Question: What might the diagnosis be?
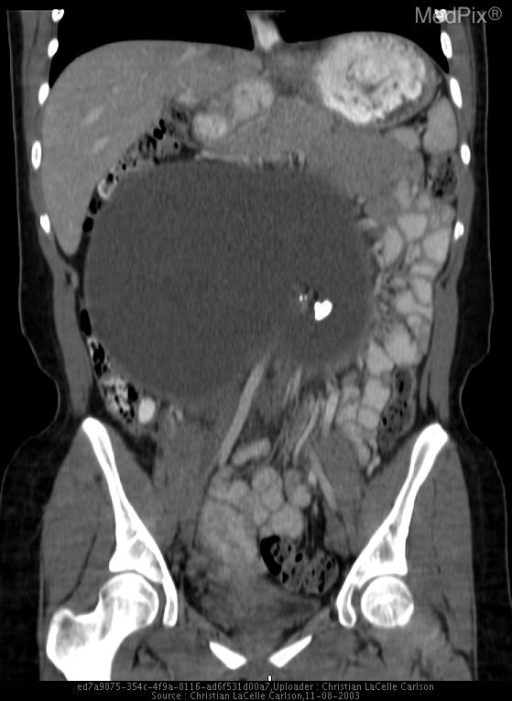
Answer: The possible diagnosis includes Dermoid, cystadenocarcinoma, abscess, endometriosis, any germ cell or other ovarian solid or cystic tumor..